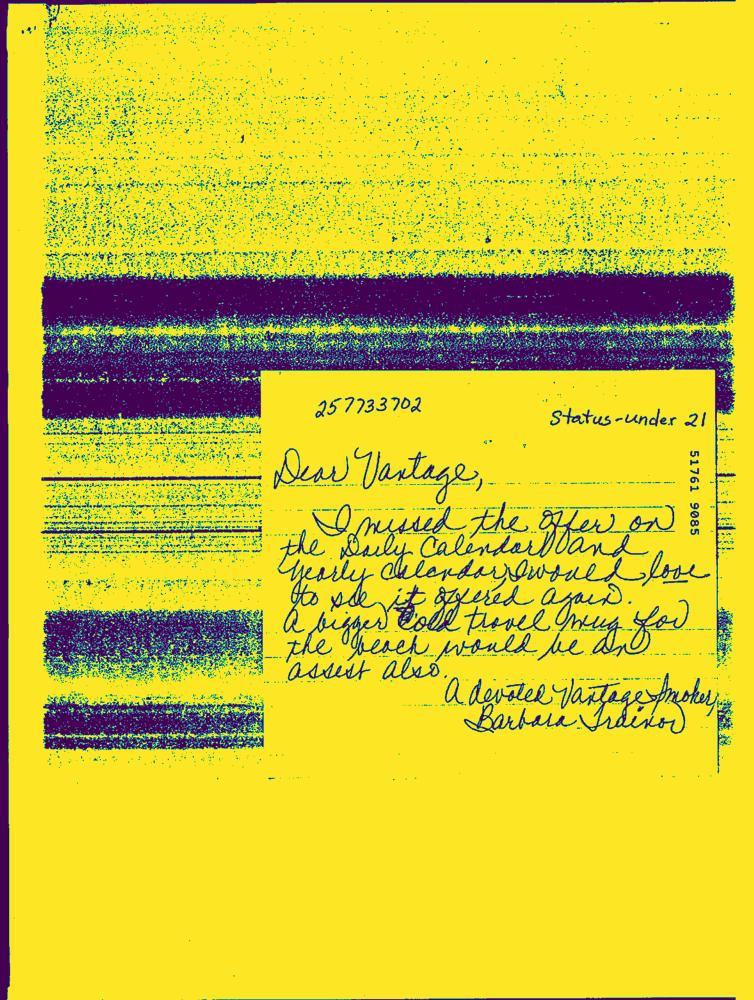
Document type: Hand-Written